Question: Describe the condition in detail:
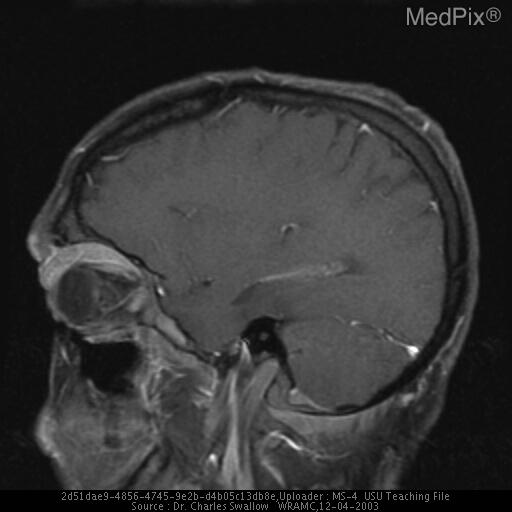
Answer: The disease is discussed as: The differential diagnosis of this orbital mass can be narrowed by considering both epidemiology and typical morphology to illustrate features that are not common with this patient's lesions.

Lacrimal gland lesions tend to be well-circumscribed and round to oval, except adenoid cystic CA which often has bone destruction. Mesenchymal tumors are more often well-circumscribed and more common in pediatrics.

Central neurogenic tumors such as gliomas and meningiomas of the optic nerve are less likely since this mass is peripheral.

Neurofibromas and Schwannomas tend to be well defined having round to oval or fusiform (AP) shapes respectively.

Dermoid cysts and mucoceles tend to be round or well-defined and have enhancing rim and fluid filled centers.

Infections and inflammations tend to present with different clinical picture including pain (cellulitis) and often have diffuse enlargement of extraocular muscles (myositis, Grave's). Lymphoproliferative lesions can present with many variations in morphology, including as seen in this case.

Malignant lymphomas tend to mold to surround adjacent structures and most lie anterior, superior in orbit. They frequently involve lacrimal gland and have insidious and painless presentation.